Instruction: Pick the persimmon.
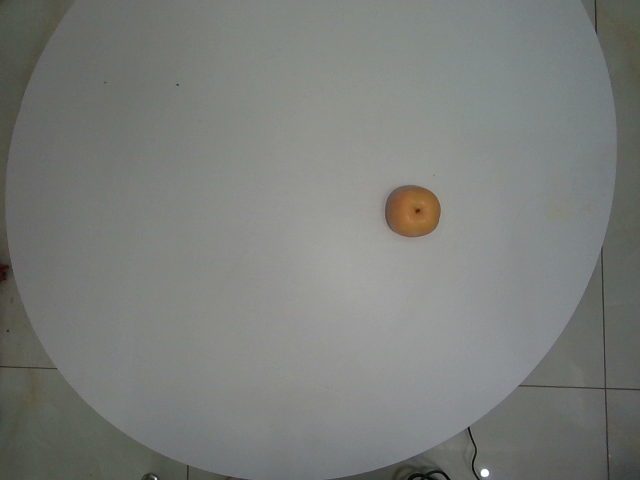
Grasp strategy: vertical